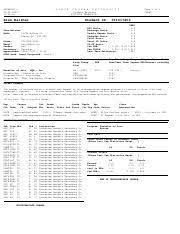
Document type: Invoice